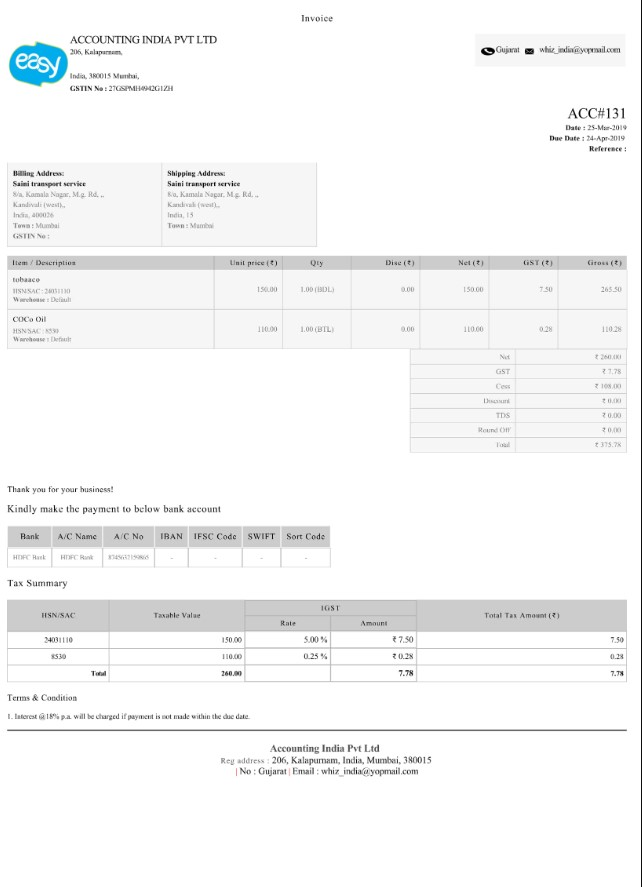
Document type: Invoice